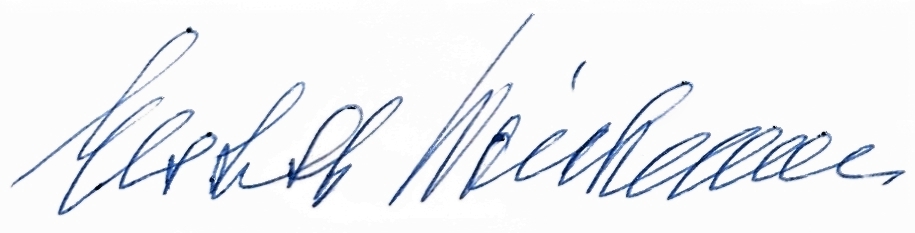
Signature of: elsbeth weichmann